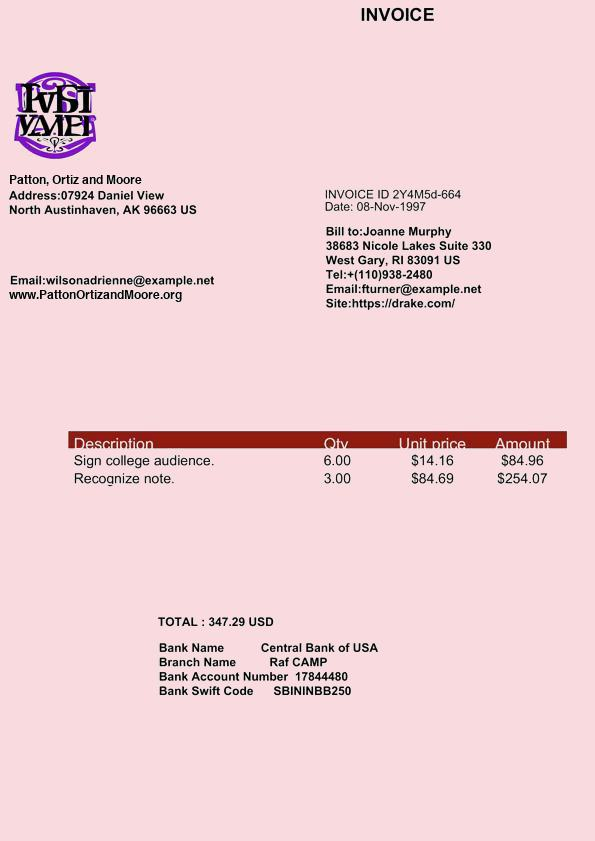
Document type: Invoice